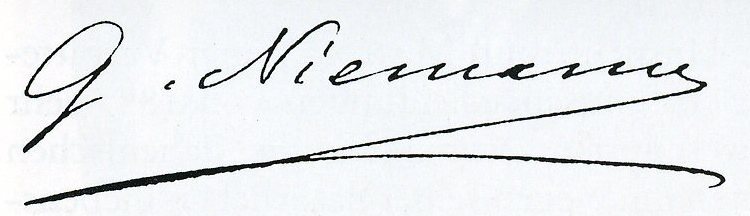
Signature of: george niemann